Question: What appears to be the issue?
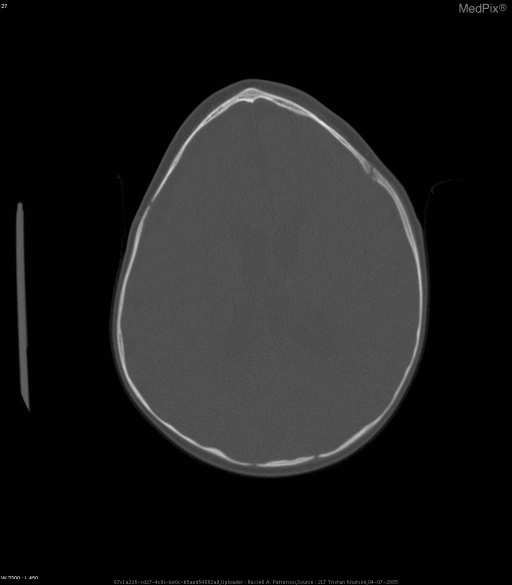
Answer: The findings suggest Trigonocephaly
Hypotelorism (eyes too close together)
Mild macrocephaly (by skull circumference)
Premature closure of the anterior and posterior fontanels. Trigonocephaly secondary to craniosynostosis of the metopic suture and possible involvement of the sagittal suture.  Hypotelorism.  Mild macrocephaly.  Premature closure of the anterior and posterior fontanels.
Brain development appears normal. The patient might have a history of 3.5 month-old baby girl with an abnormally shaped, large head, and prominent scalp veins..